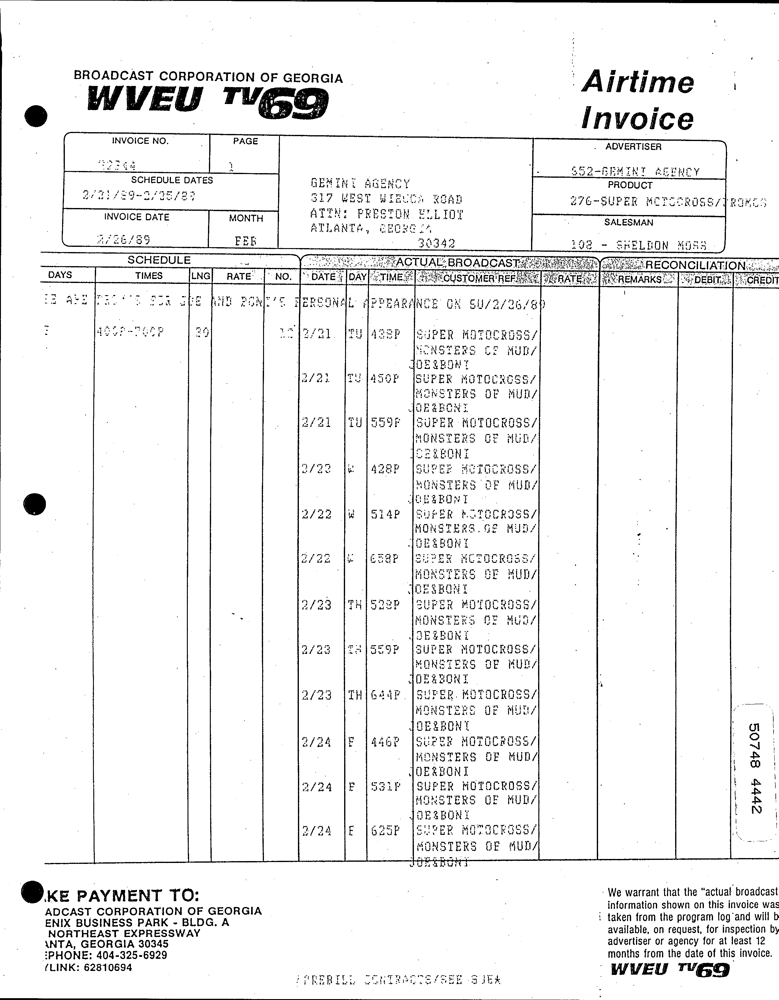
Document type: Invoice